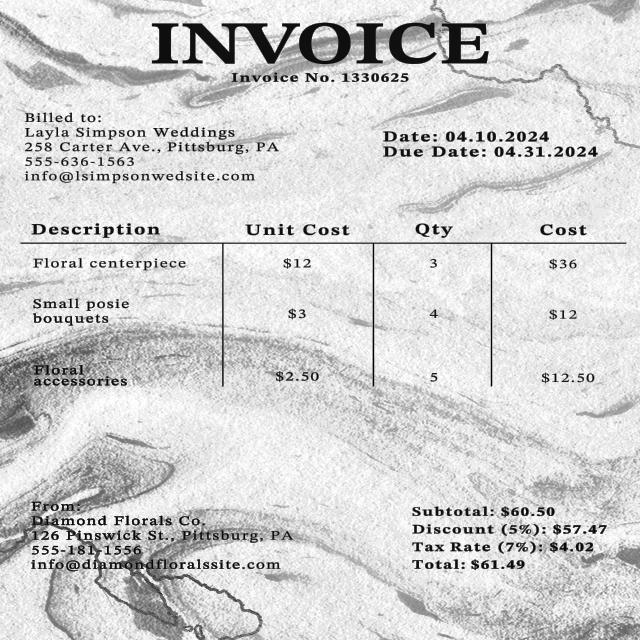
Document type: Invoice